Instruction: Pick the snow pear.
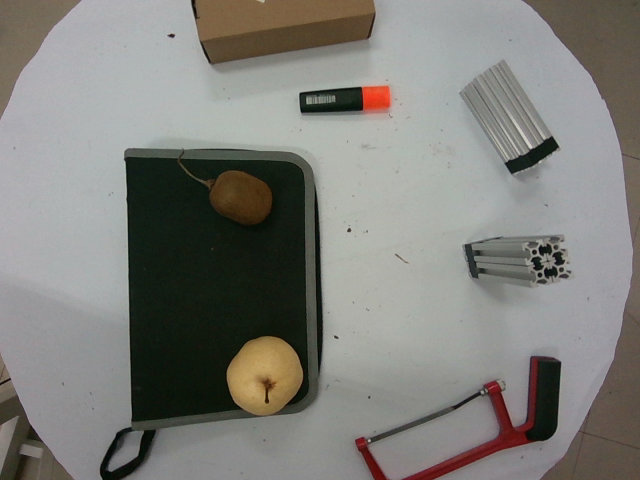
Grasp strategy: vertical